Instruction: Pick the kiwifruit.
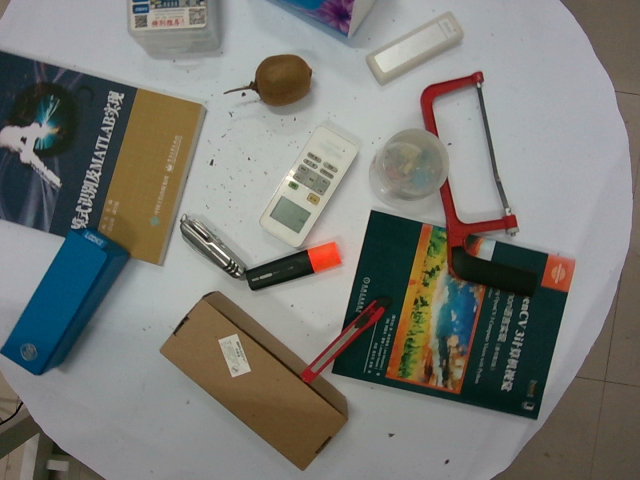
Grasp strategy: vertical